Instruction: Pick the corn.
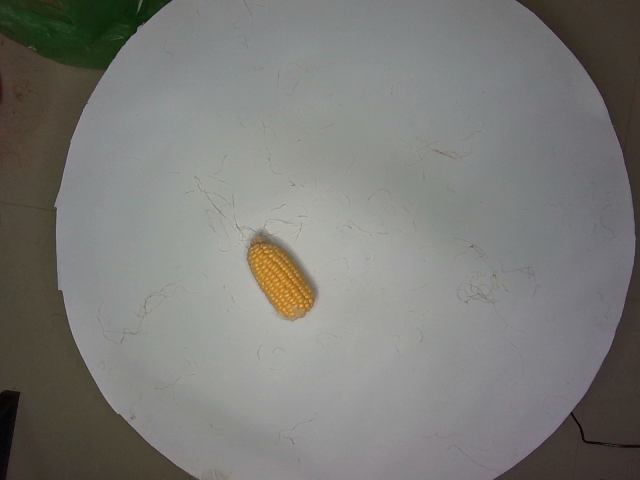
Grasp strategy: vertical